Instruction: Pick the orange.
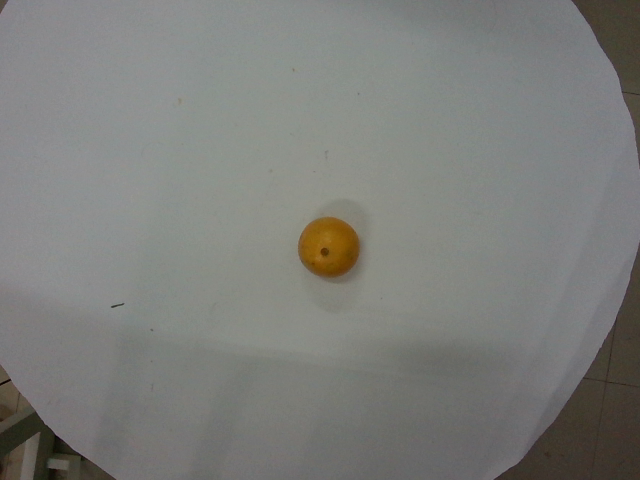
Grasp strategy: vertical